Question: What could the diagnosis suggest?
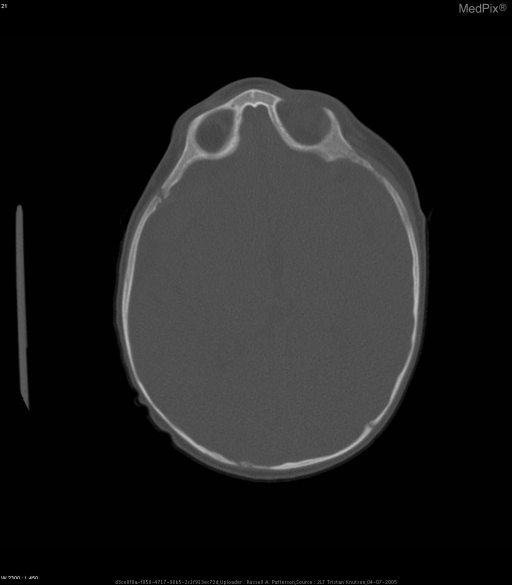
Answer: The possible diagnosis includes Skull molding
Craniosynostosis.